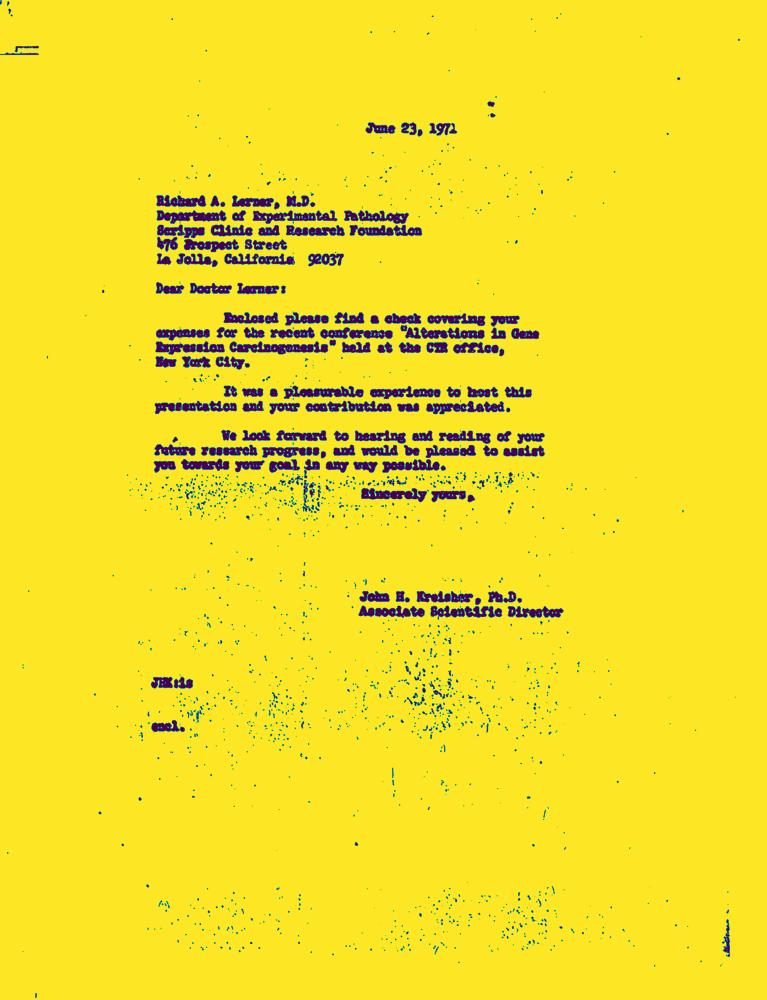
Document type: Letter-Doc